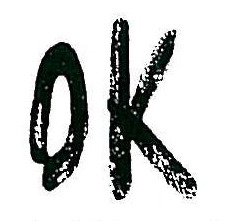
Signature of: oskar kokoschka